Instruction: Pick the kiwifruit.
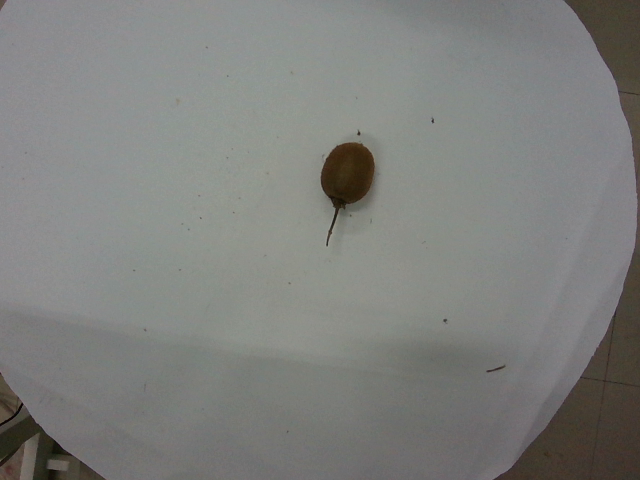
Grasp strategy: vertical